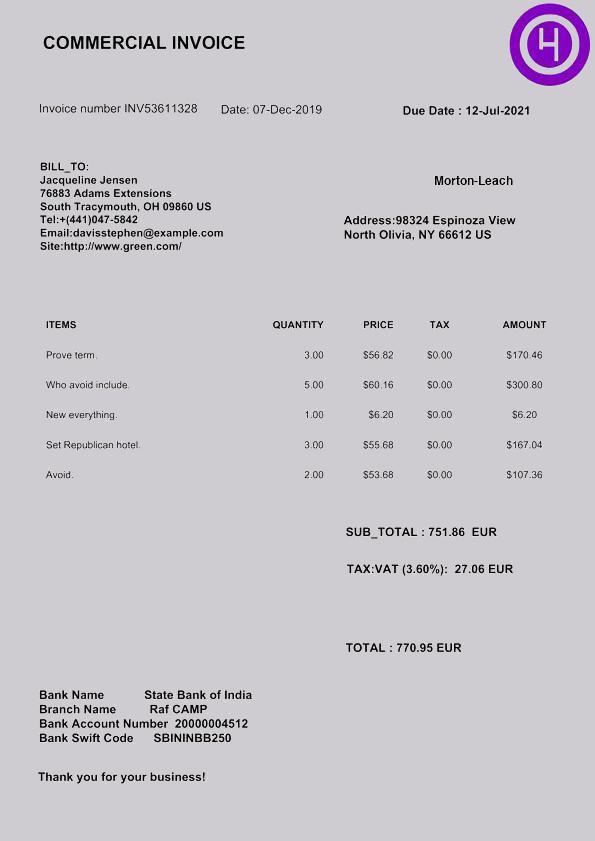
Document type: Invoice